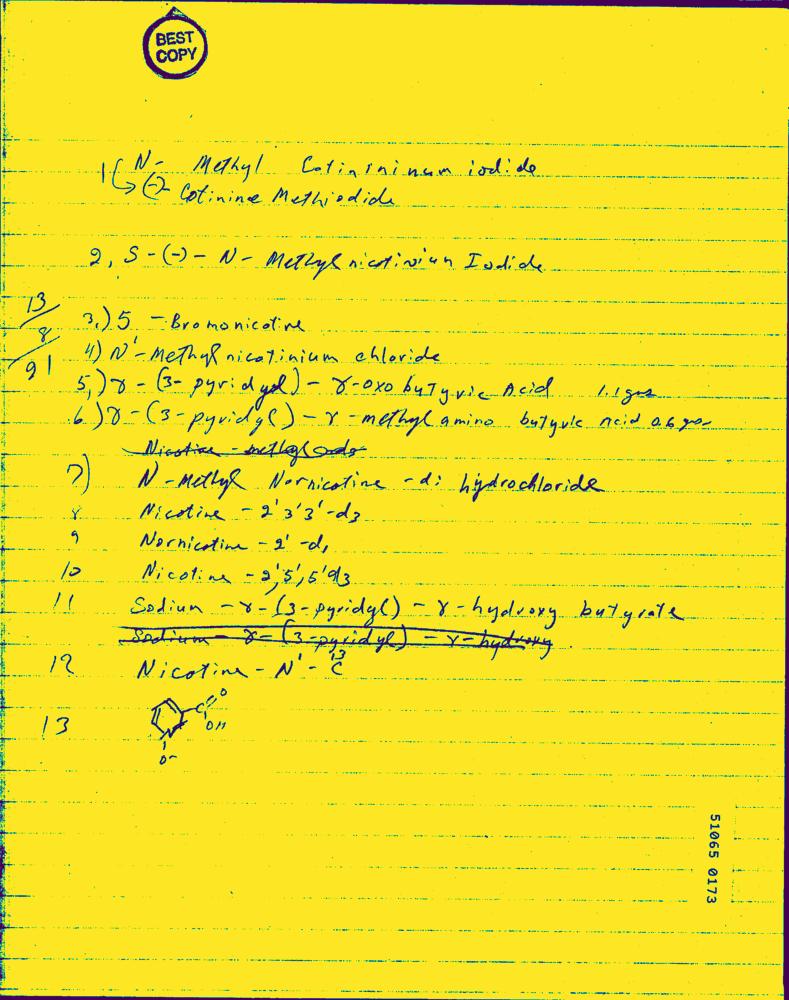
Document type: Hand-Written